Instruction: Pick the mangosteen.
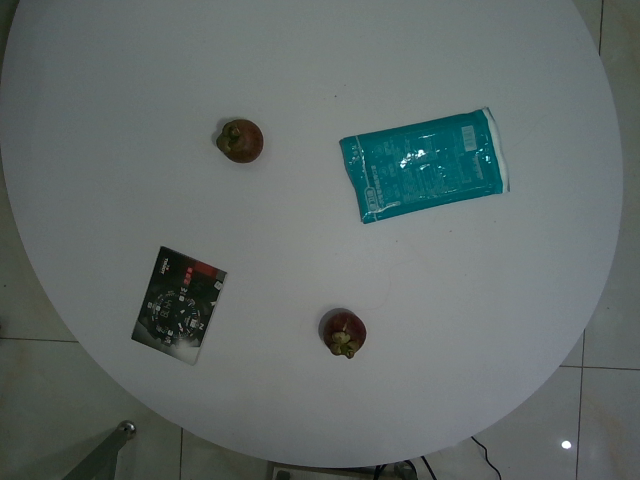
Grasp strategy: vertical